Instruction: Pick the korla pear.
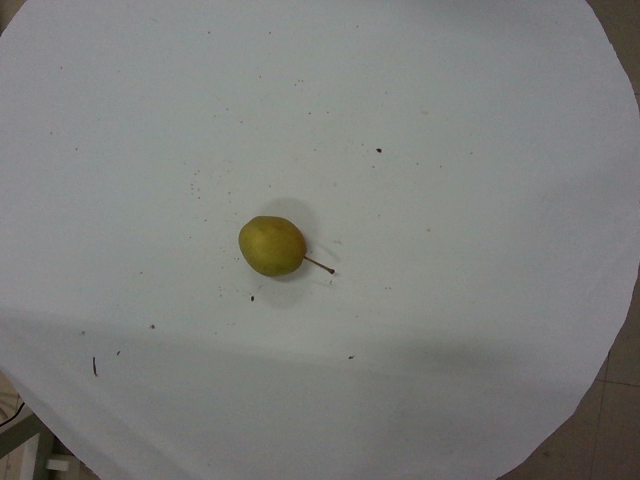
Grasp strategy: vertical